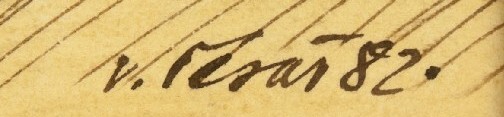
Signature of: vladimír tesař